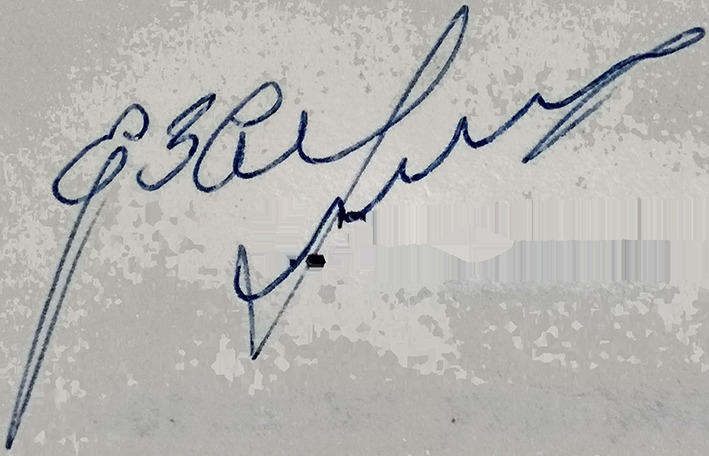
Signature of: yukhym zvyahilskyi